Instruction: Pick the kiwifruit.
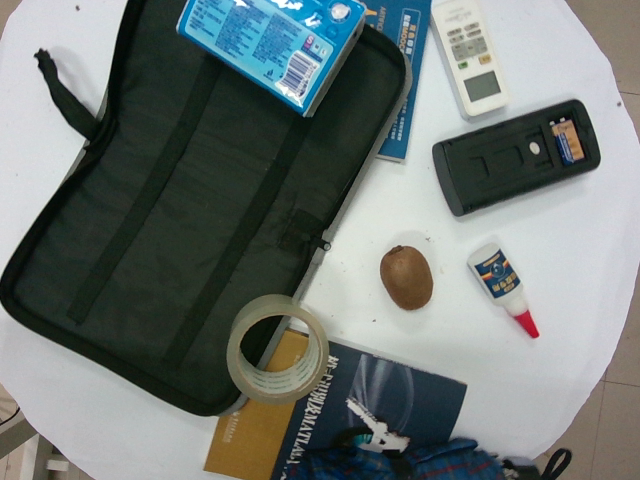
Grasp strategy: vertical